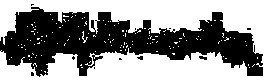
Signature of: edward andrew deeds